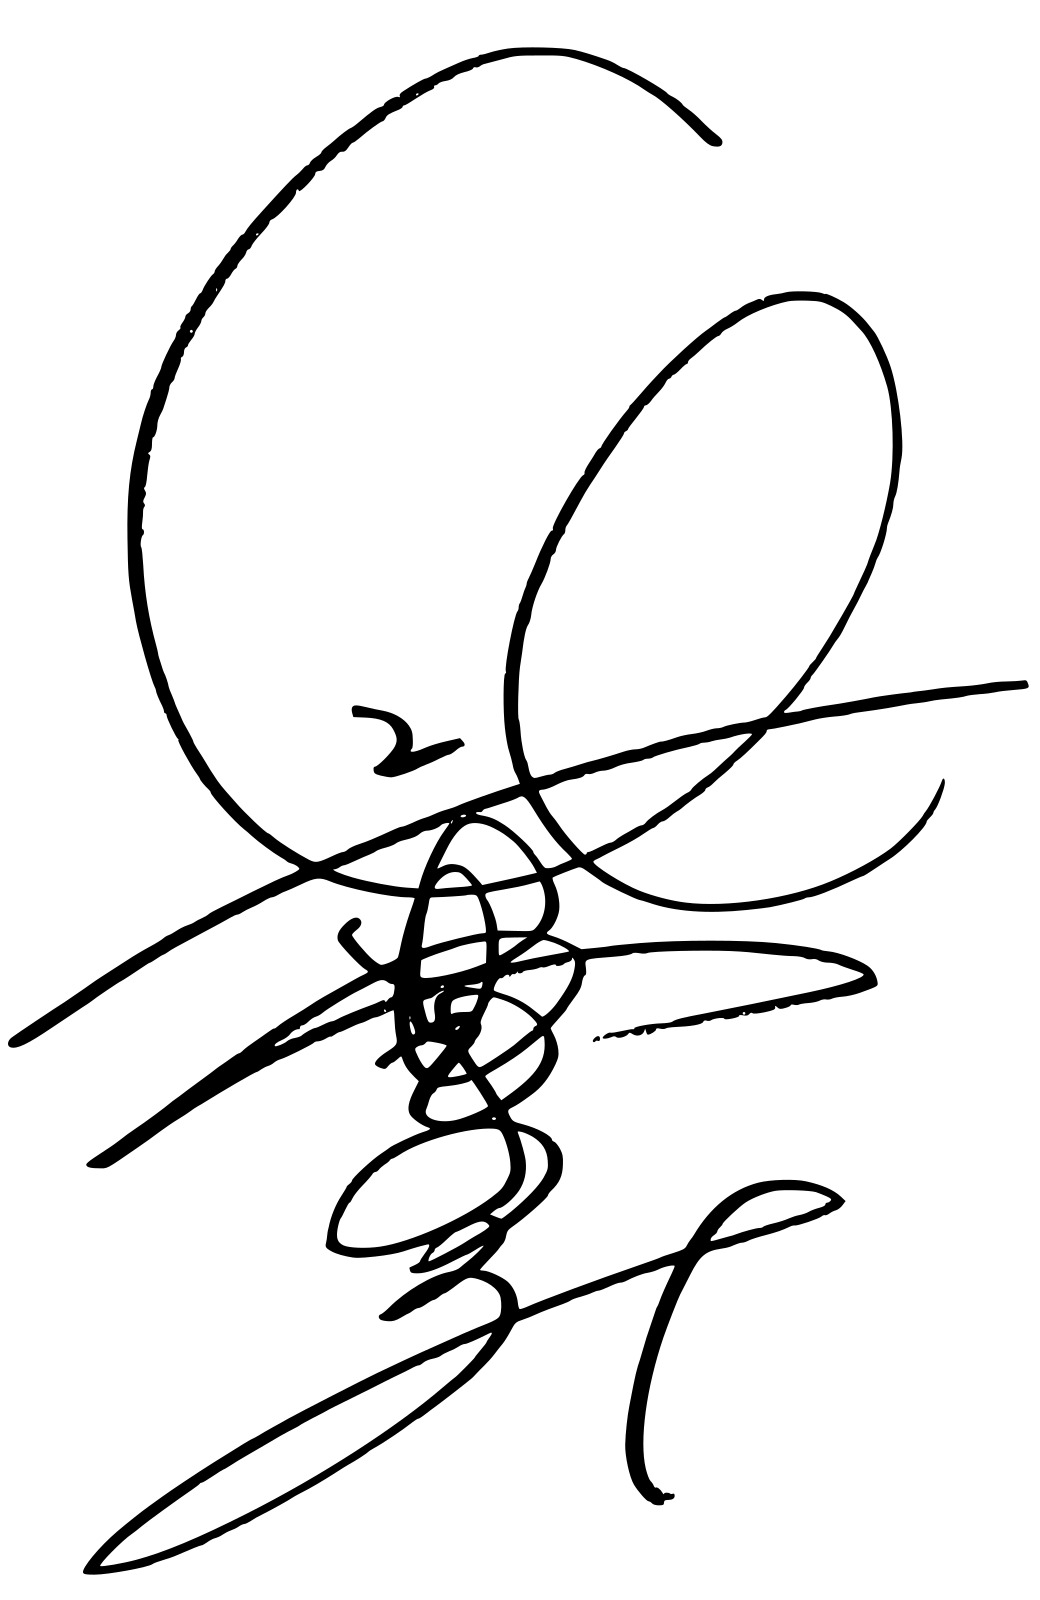
Signature of: masami nagasawa